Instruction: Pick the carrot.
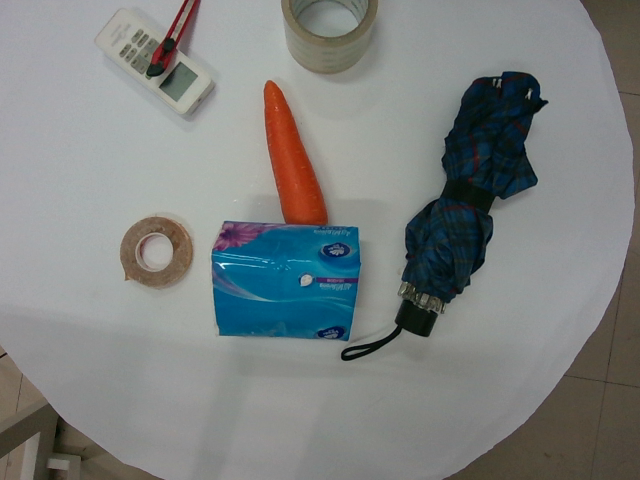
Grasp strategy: vertical